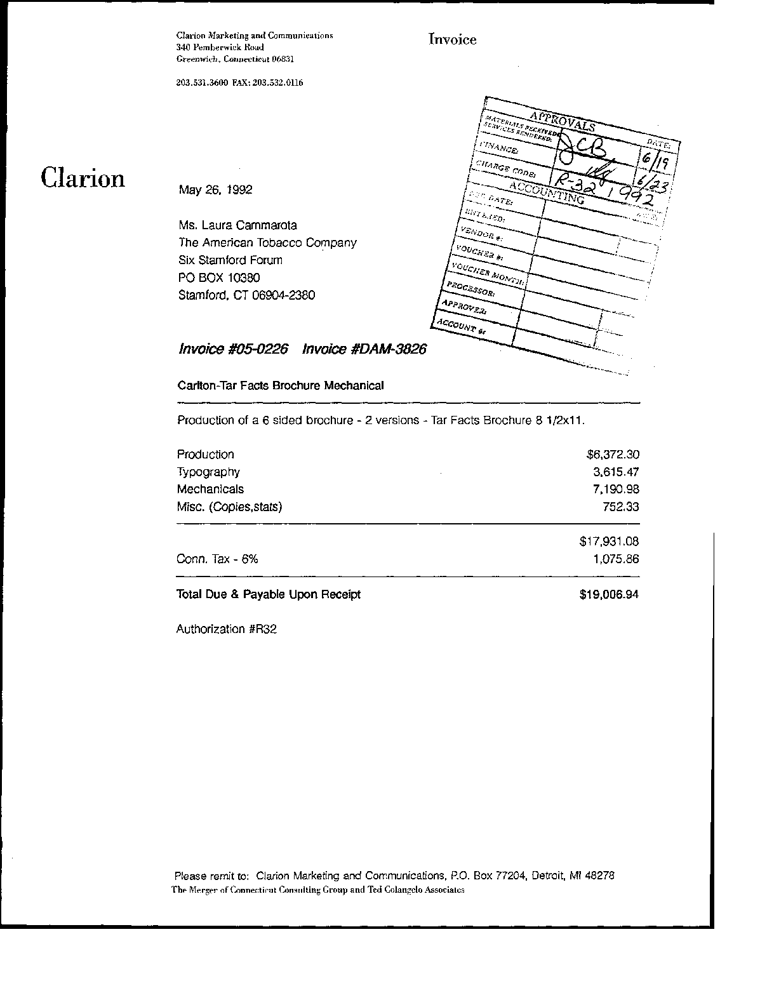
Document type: Invoice